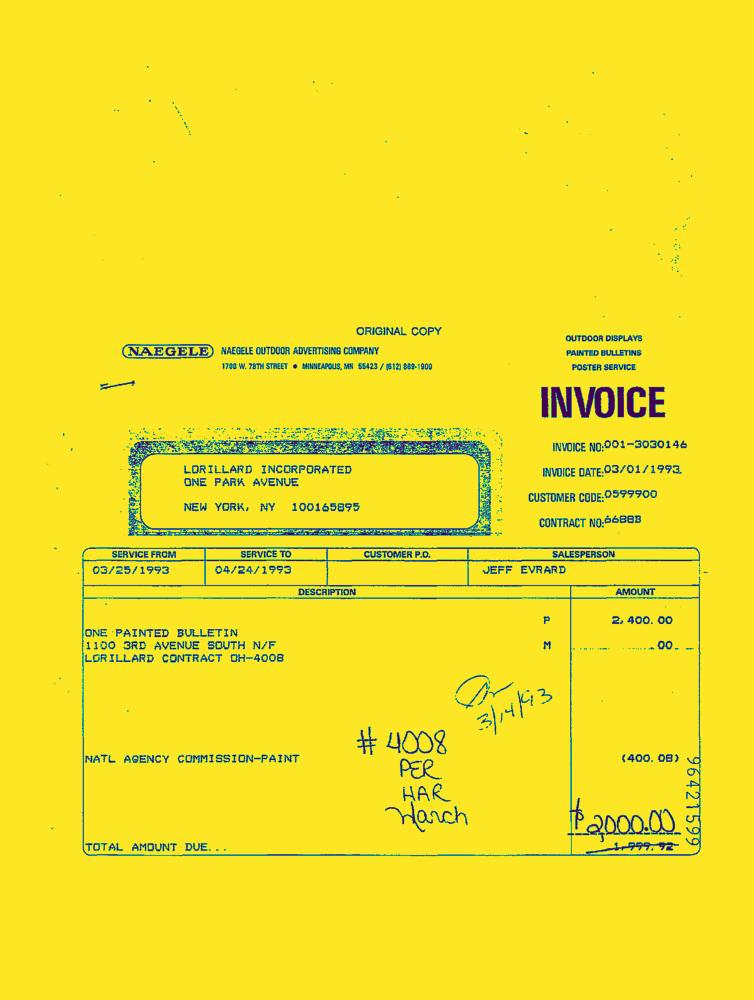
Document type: Invoice-Doc